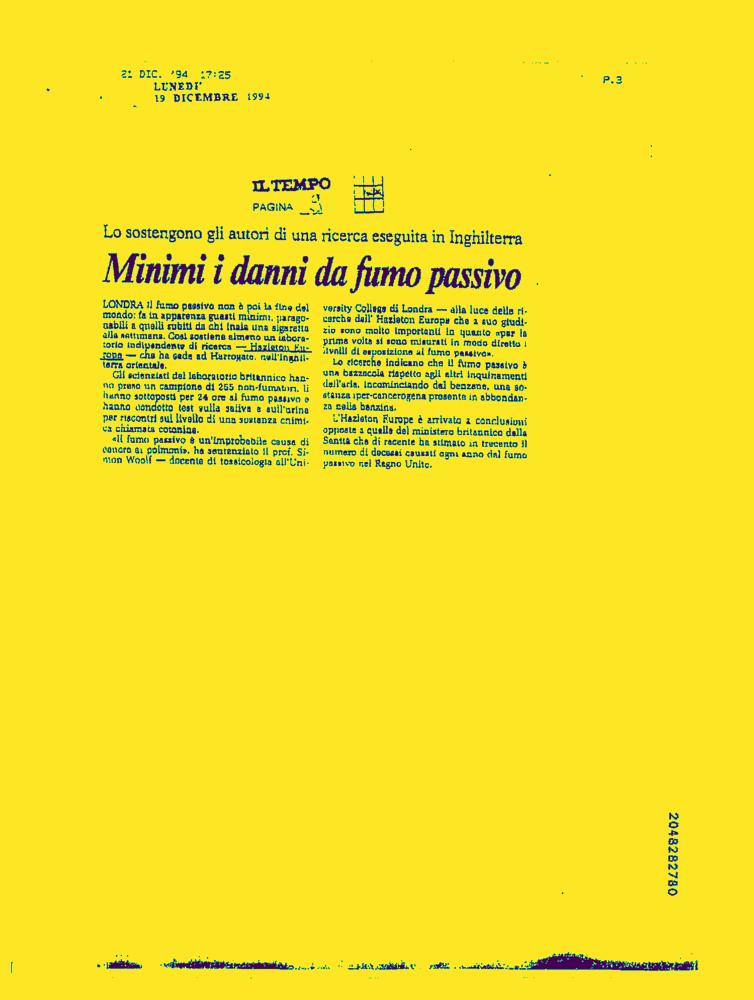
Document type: News-Article